Question: What tax district, tax-rate area, or tax area code is specified in the document?
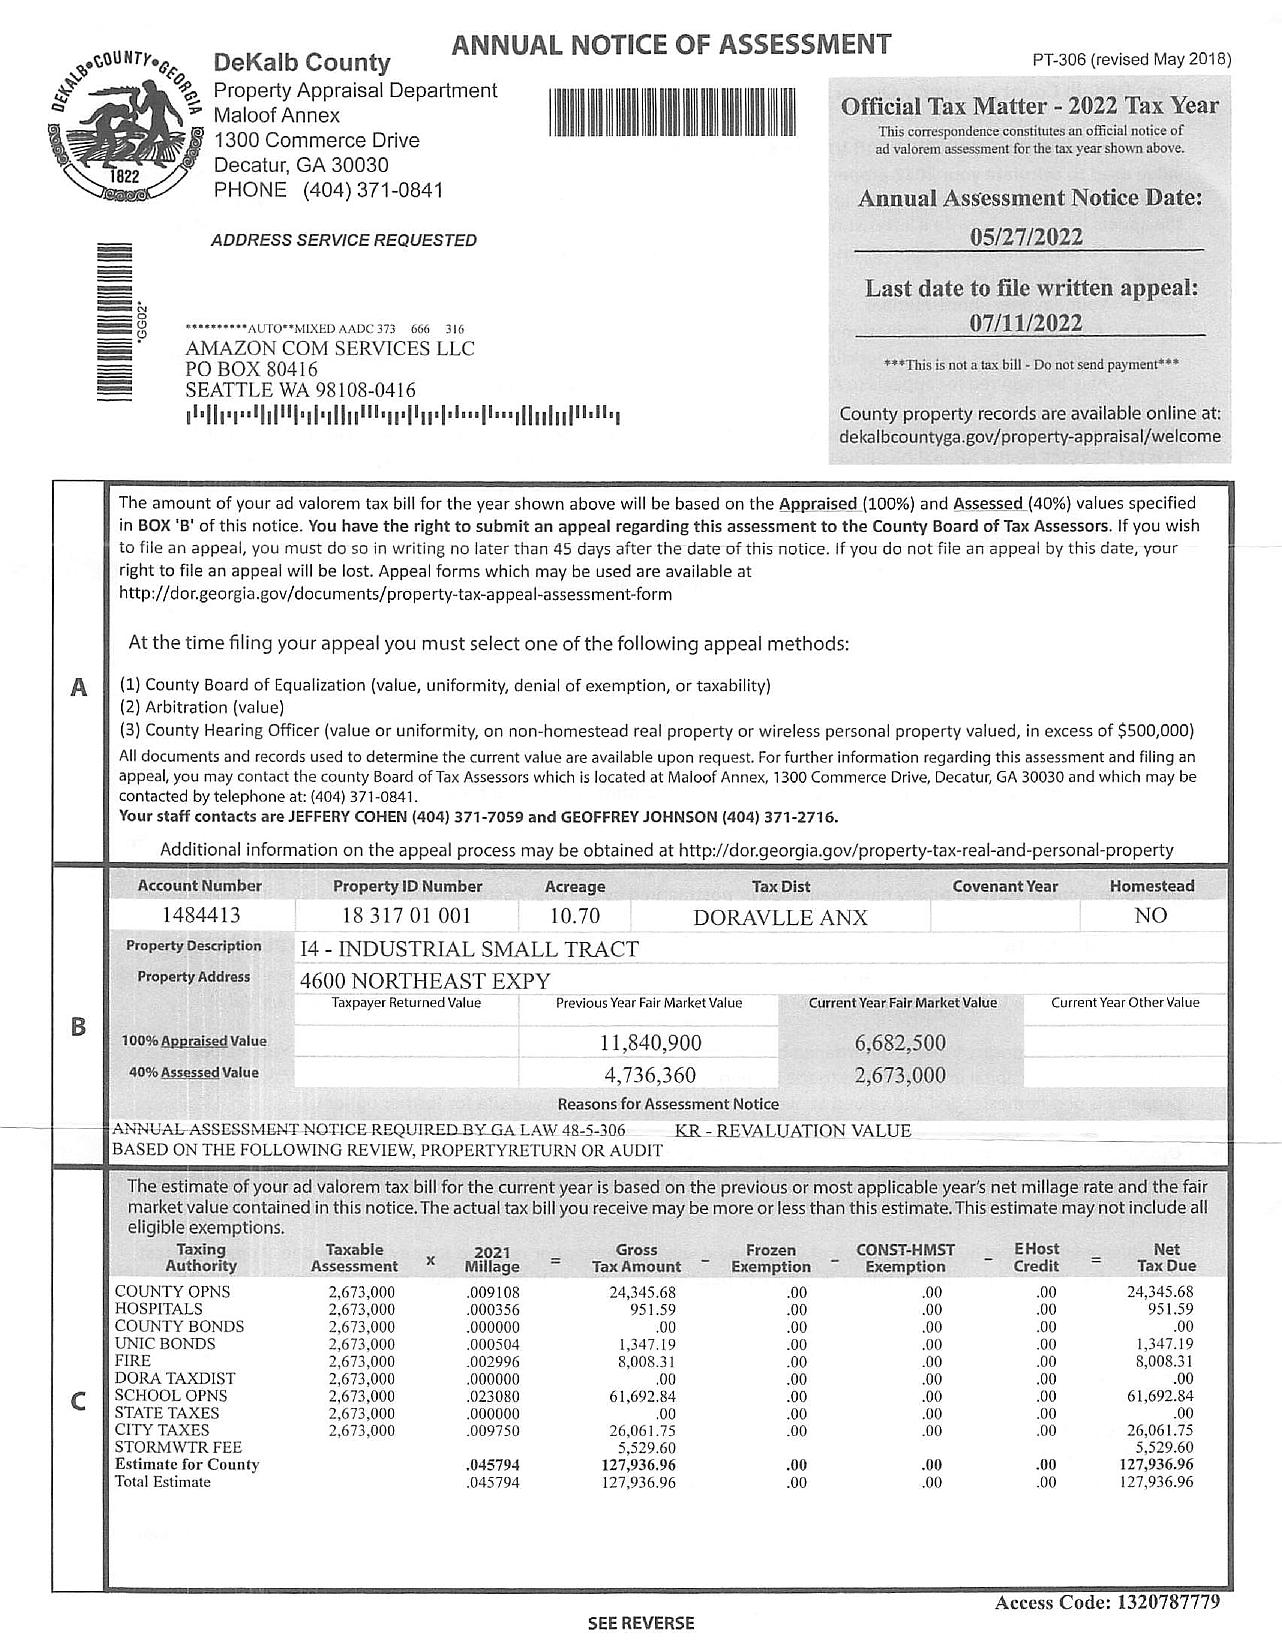
Answer: "DORAVLLE ANX"